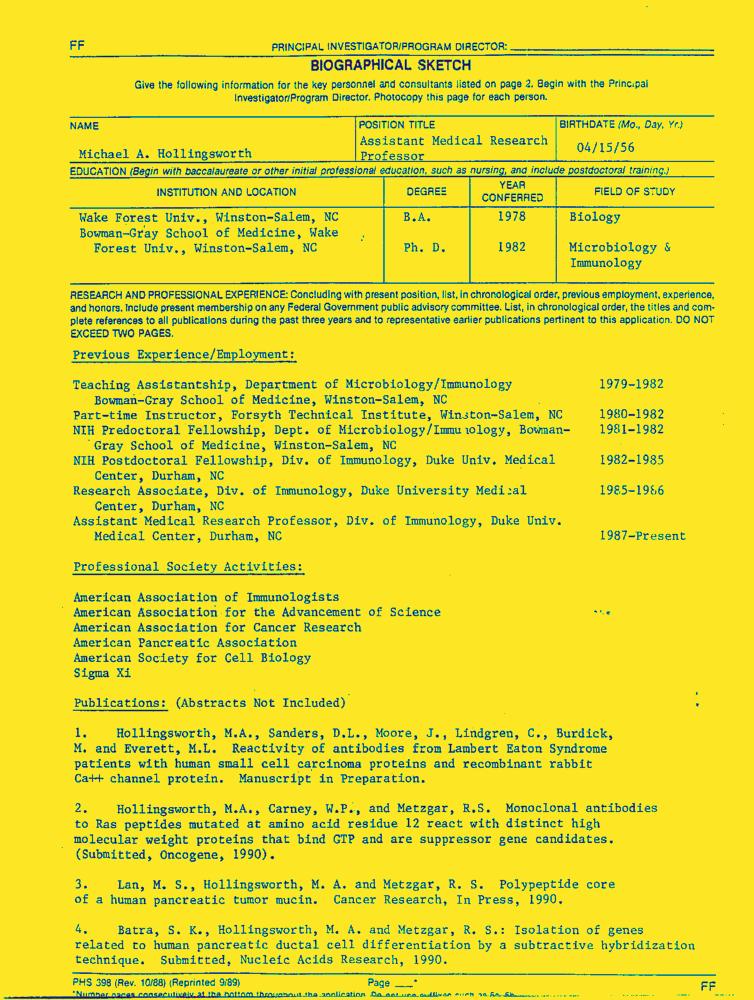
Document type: Resume-Doc